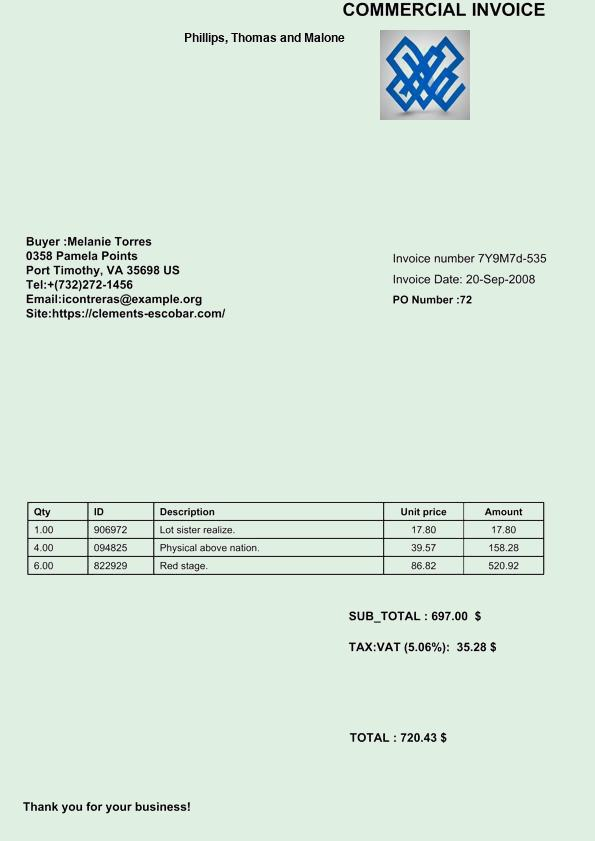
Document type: Invoice